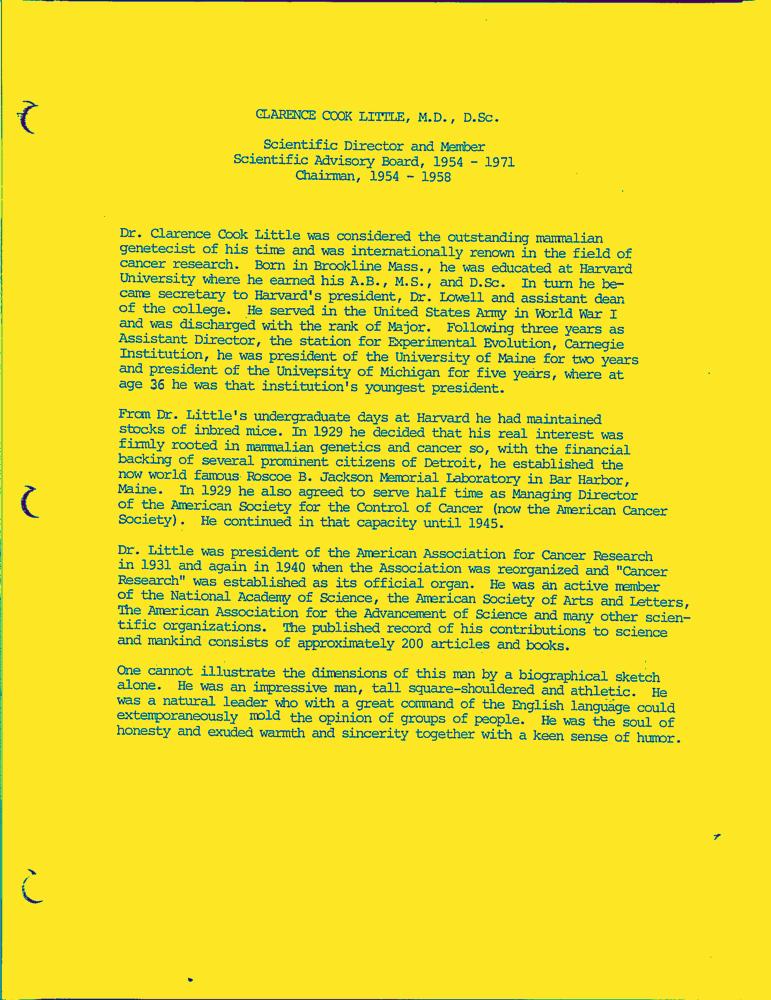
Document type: Resume-Doc